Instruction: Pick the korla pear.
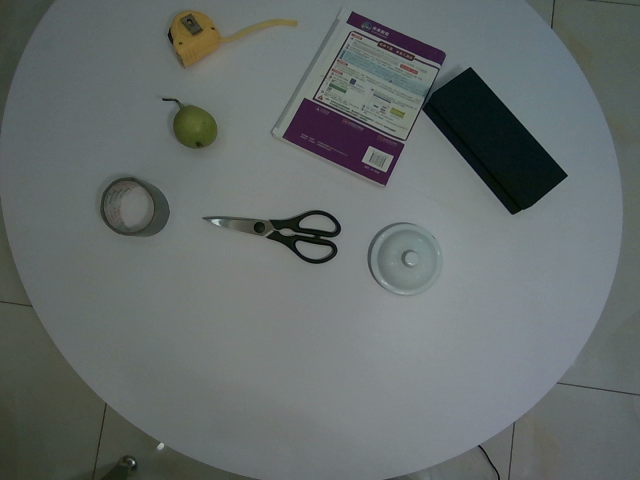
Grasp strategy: vertical